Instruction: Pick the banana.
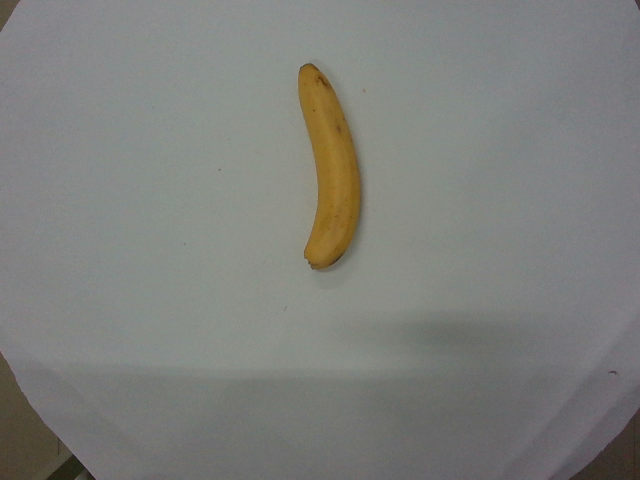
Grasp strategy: vertical